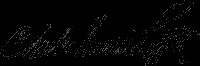
Signature of: charles w lippitt